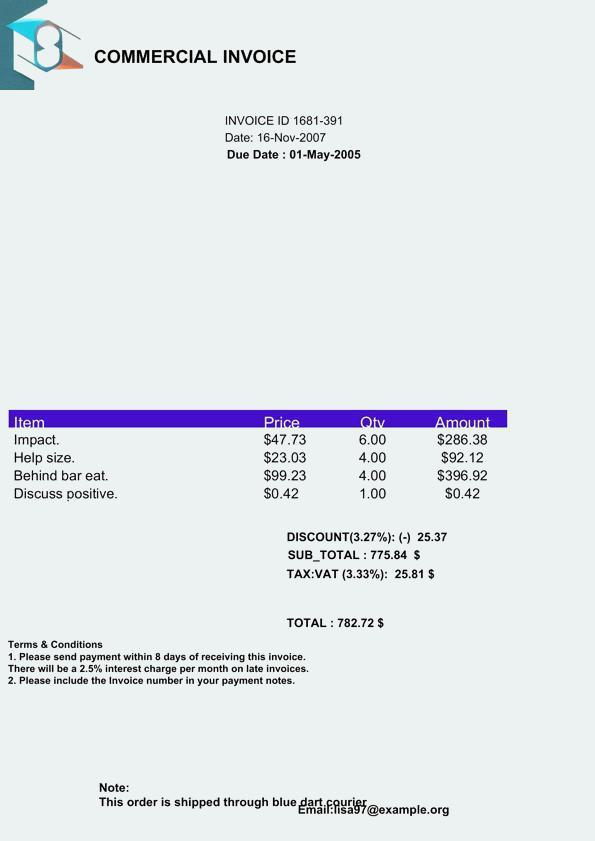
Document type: Invoice